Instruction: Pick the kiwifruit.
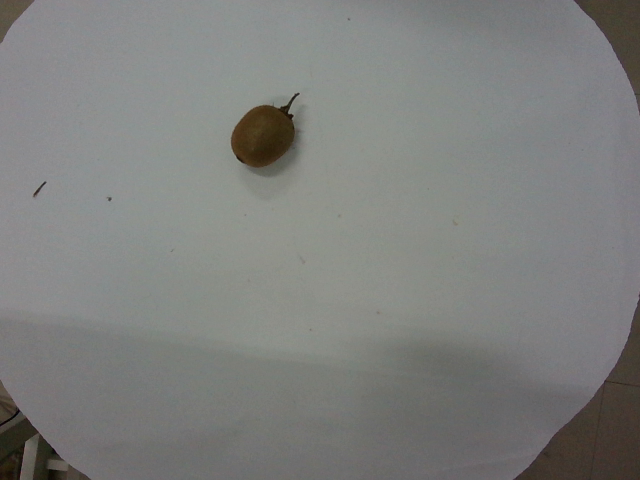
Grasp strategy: vertical